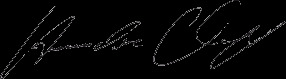
Signature of: hannelore kraft